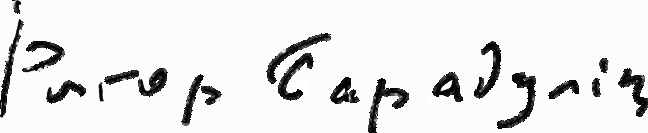
Signature of: ryhor baradulin